Can you pull out the amount in words, numerical amount, payee's name, date of the cheque, and the bank's name from the image?
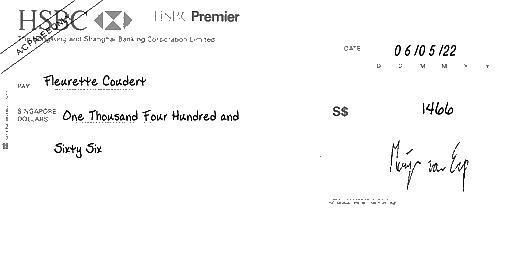
amt_in_words: One Thousand Four Hundred and Sixty Six
amt_in_figures: 1466
payee_name: Fleurette Coudert
bank_name: HSBC
cheque_date: 06/05/22